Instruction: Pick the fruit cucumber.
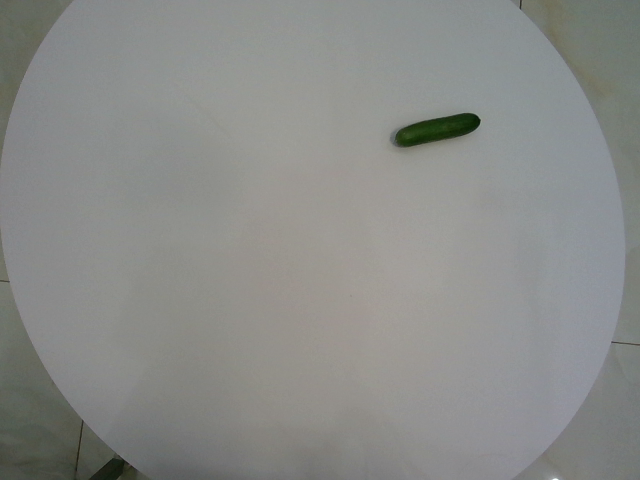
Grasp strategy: vertical